Please extract the written amount, numerical amount, recipient's name, date on the cheque, and the bank's name from the image.
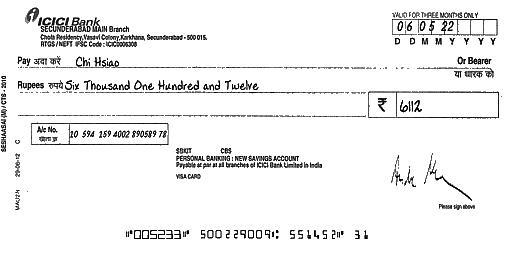
amt_in_words: Six Thousand One Hundred and Twelve
amt_in_figures: 6112
payee_name: Chi Hsiao
bank_name: ICICI Bank
cheque_date: 06/05/22